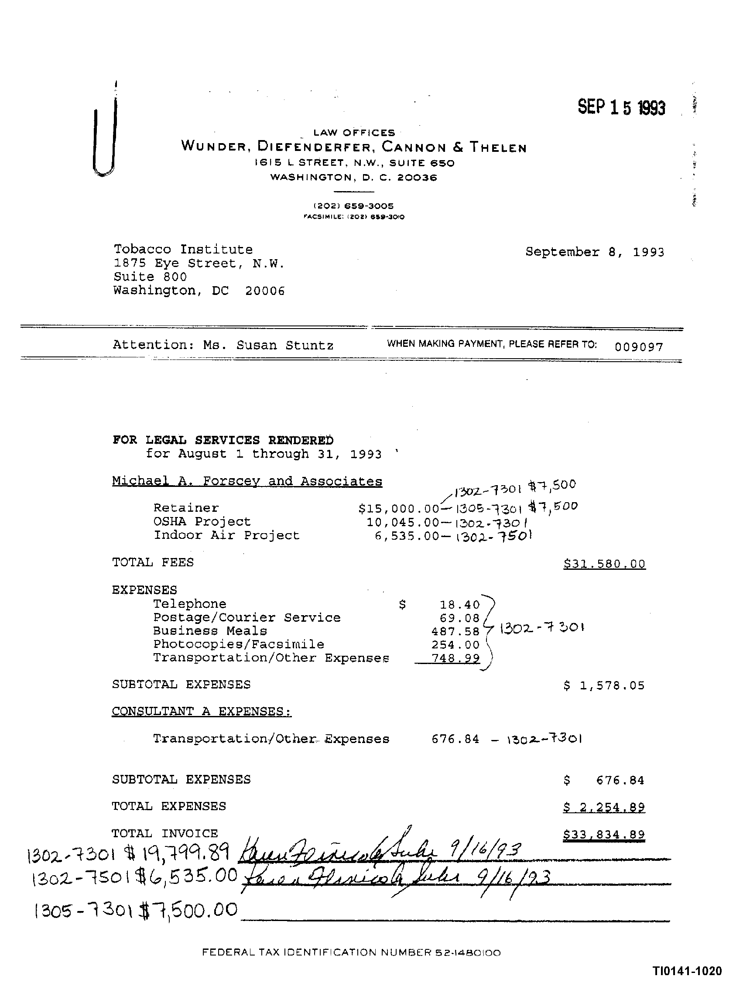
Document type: Invoice